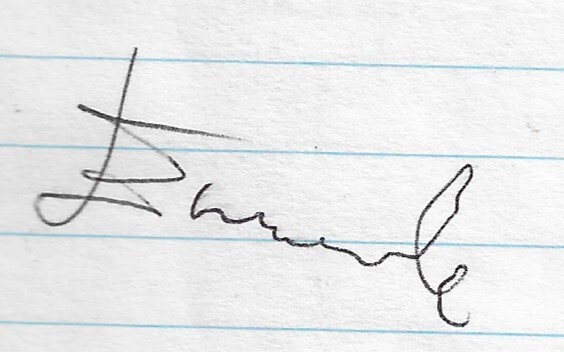
Signature of: emanuele arioli